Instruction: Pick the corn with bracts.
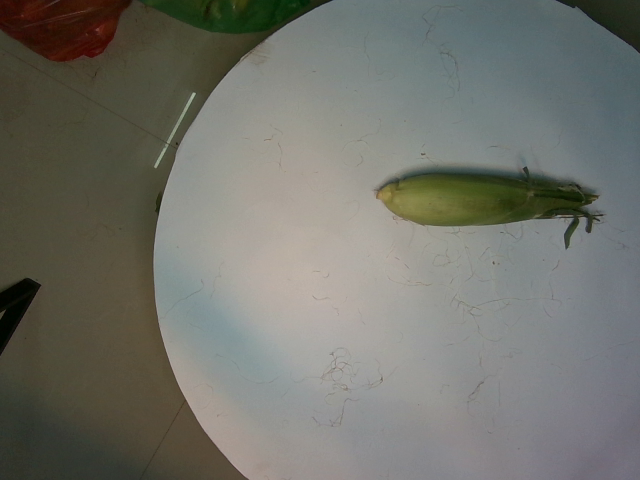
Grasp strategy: vertical